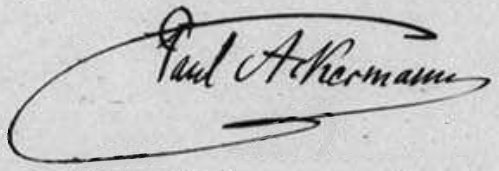
Signature of: paul ackermann